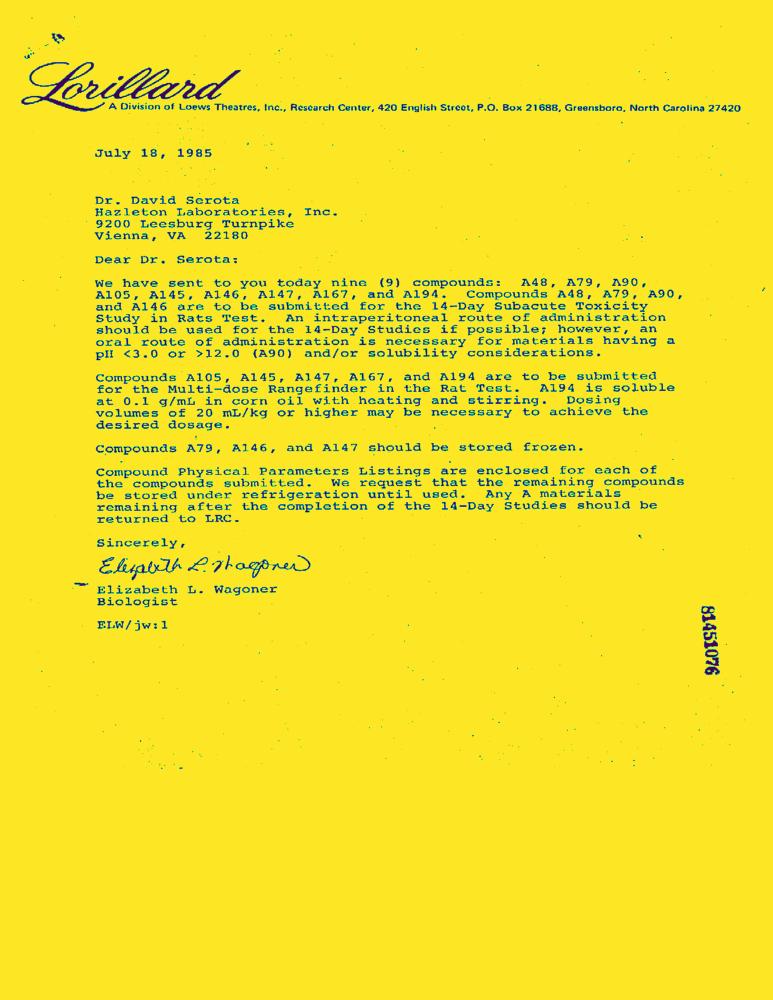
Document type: Letter-Doc